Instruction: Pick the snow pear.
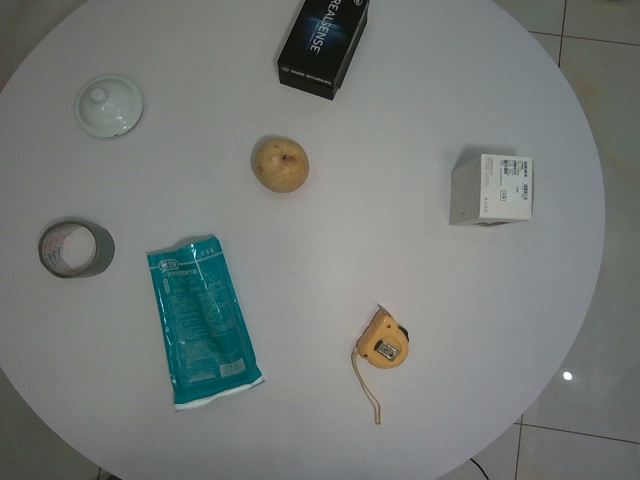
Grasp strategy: vertical